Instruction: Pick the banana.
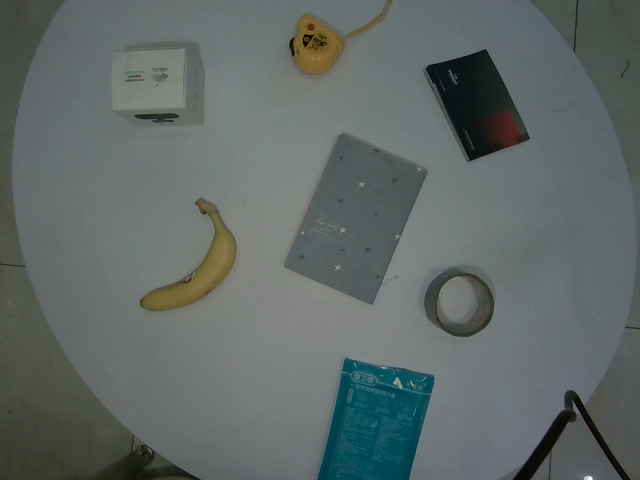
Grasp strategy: vertical